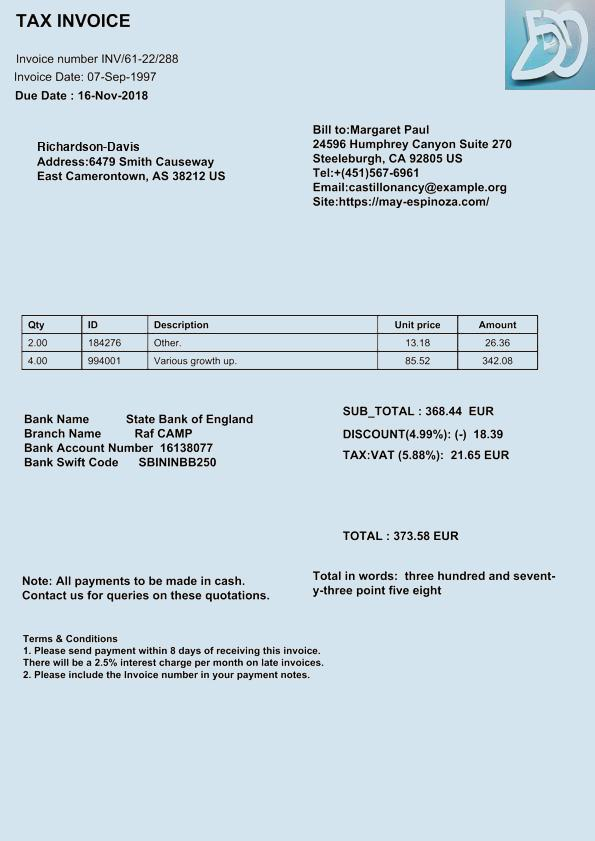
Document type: Invoice